Question: What is the mailing or notice date provided in the document?
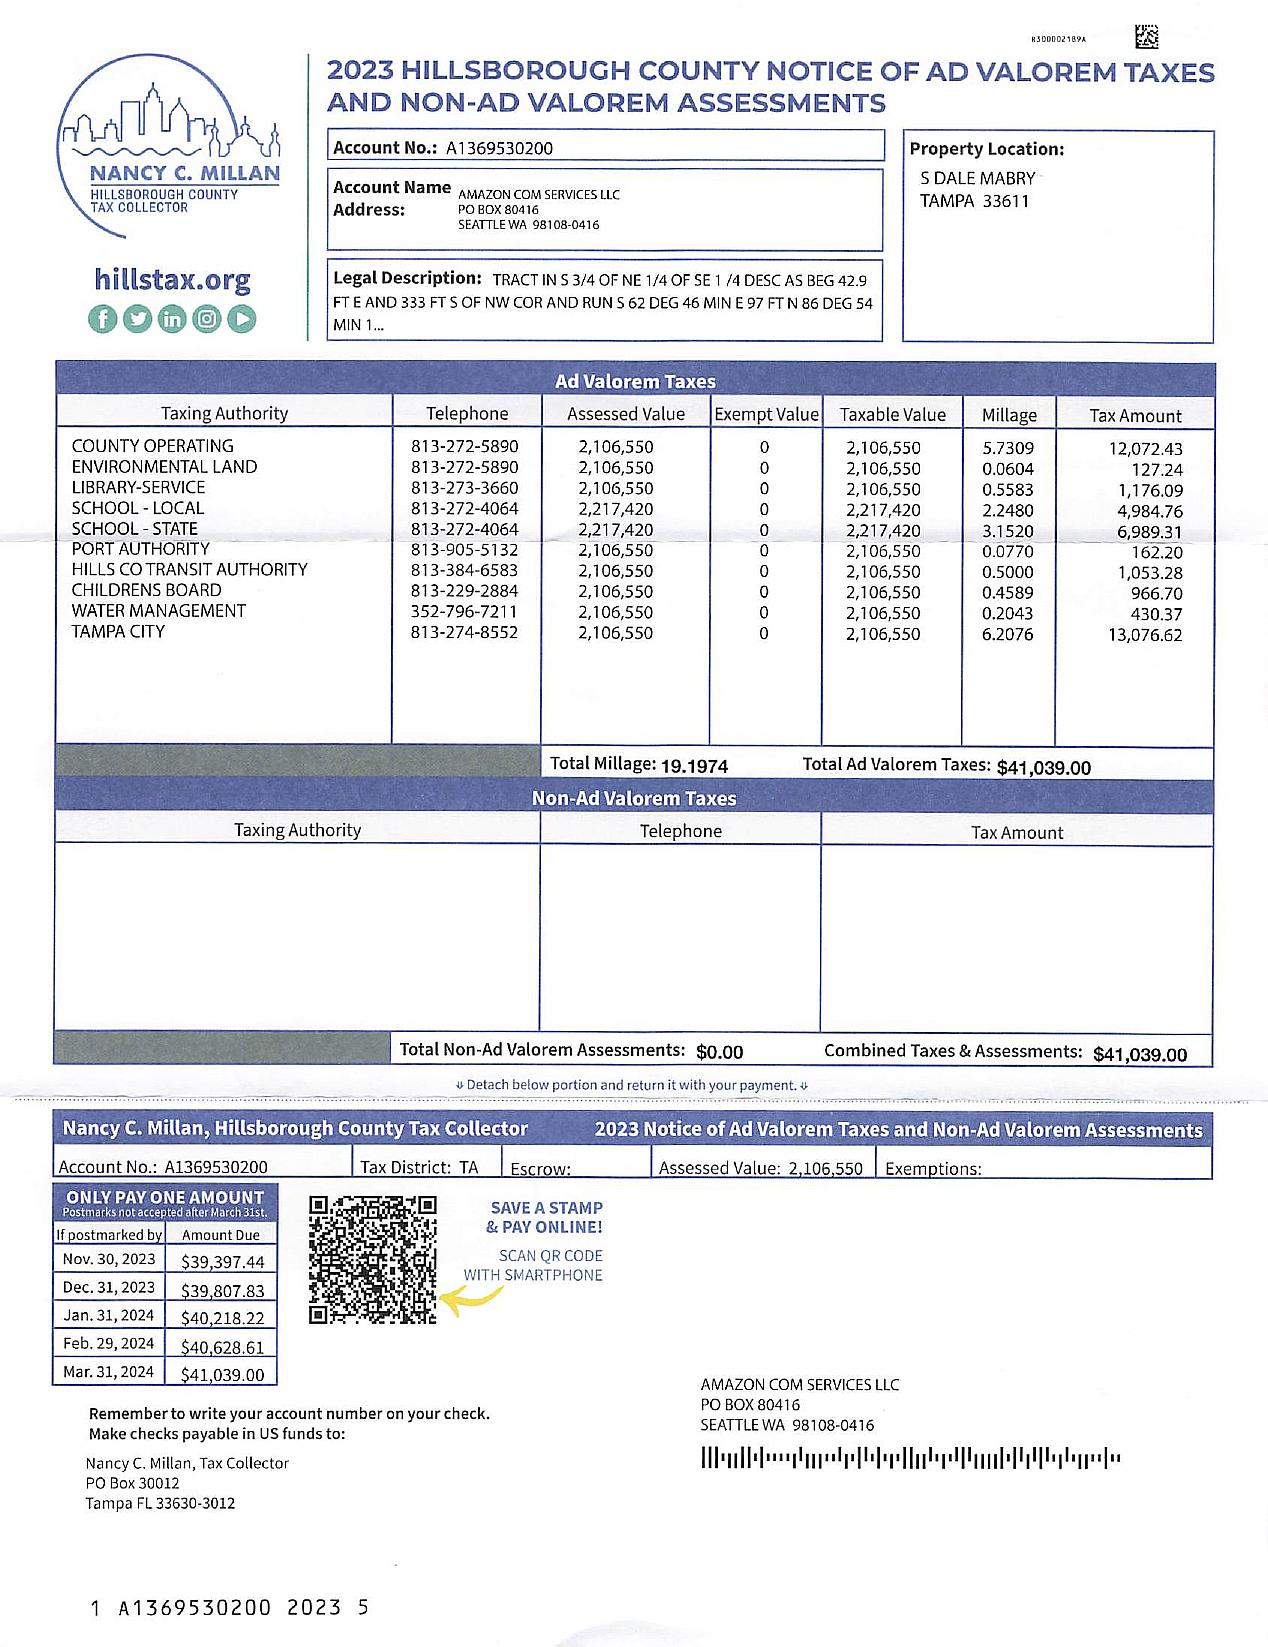
Answer: "2023"